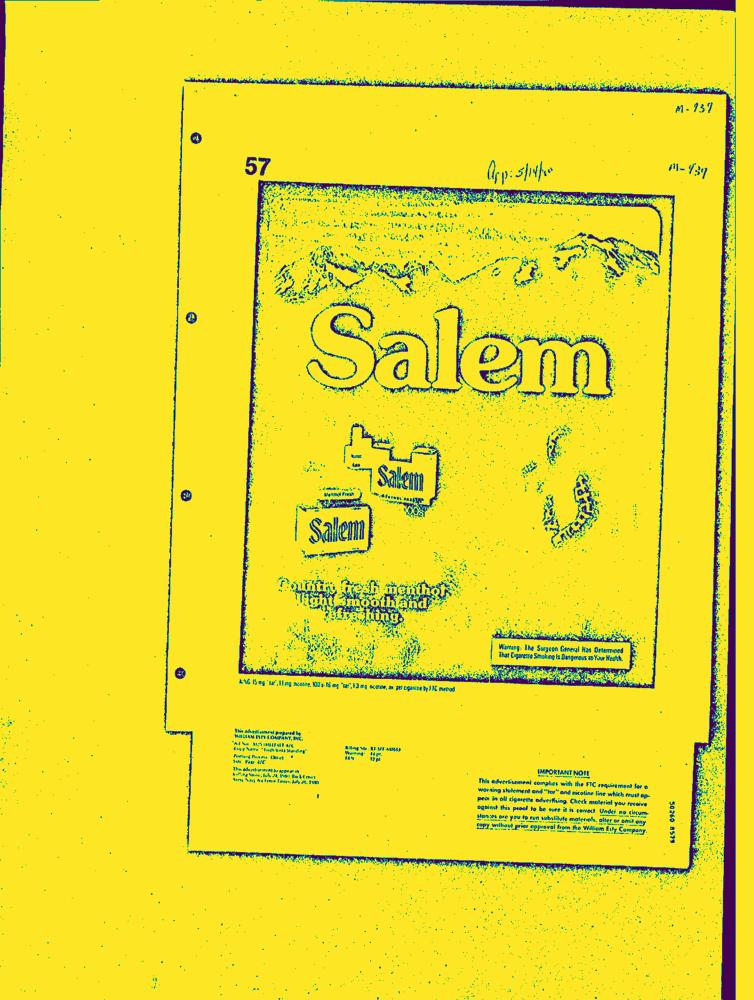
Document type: AD